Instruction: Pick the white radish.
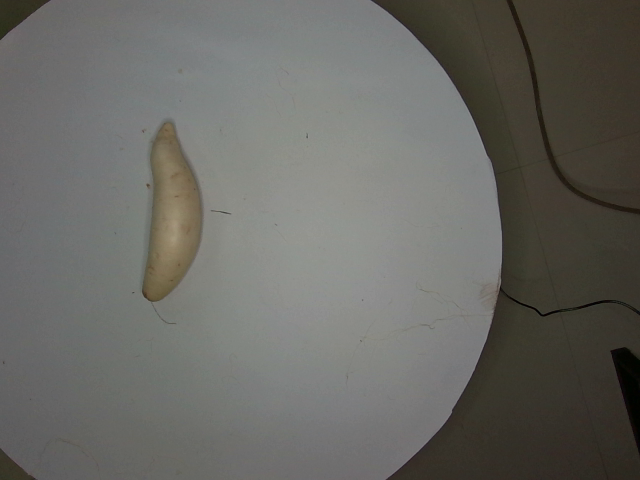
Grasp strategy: vertical